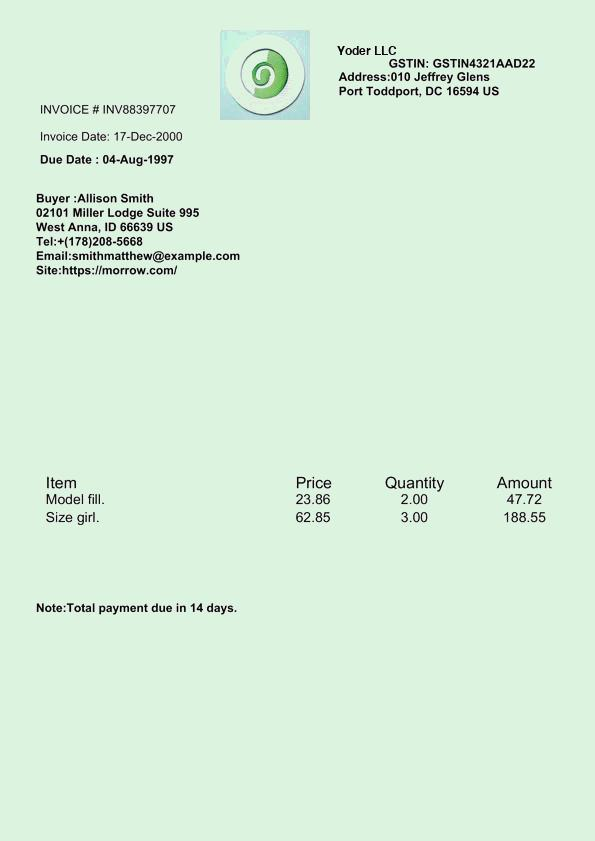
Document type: Invoice